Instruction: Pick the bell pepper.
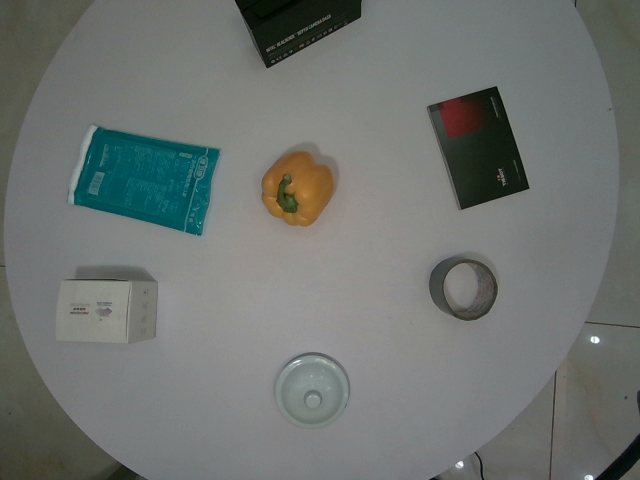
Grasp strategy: vertical